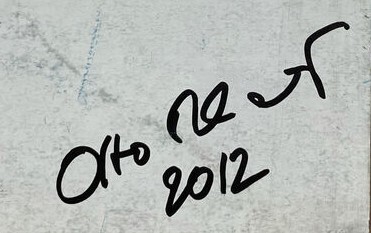
Signature of: otto placht